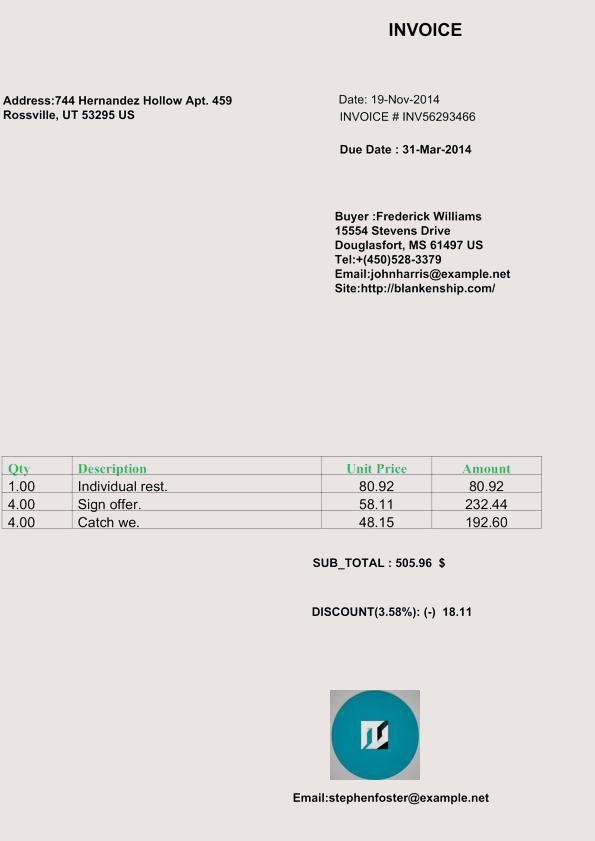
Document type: Invoice